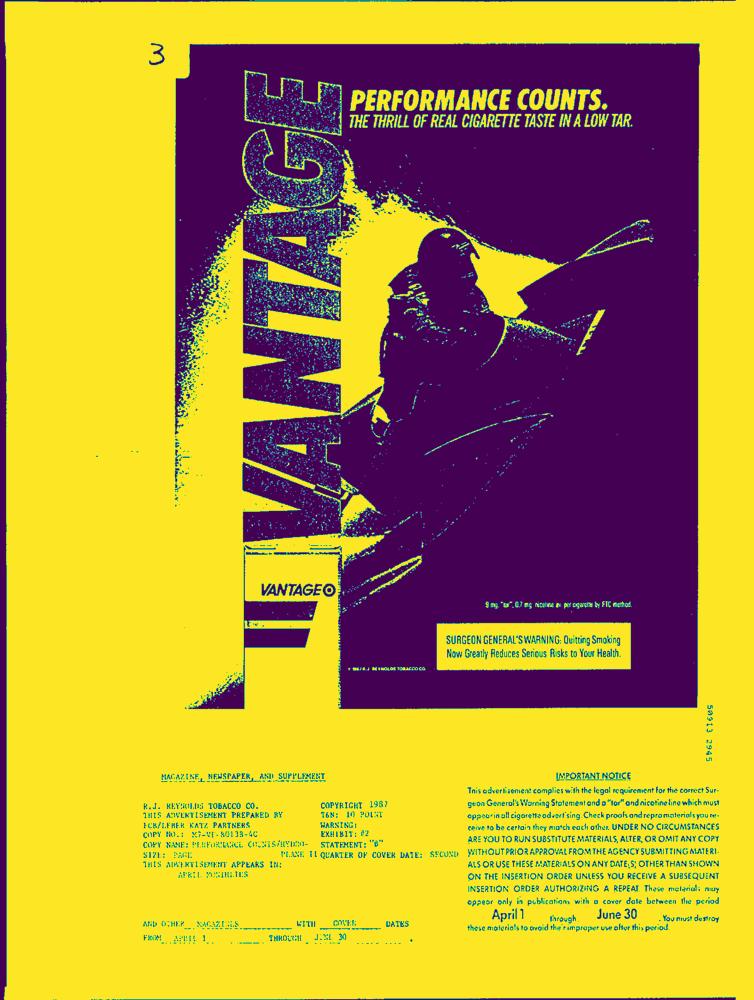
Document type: AD